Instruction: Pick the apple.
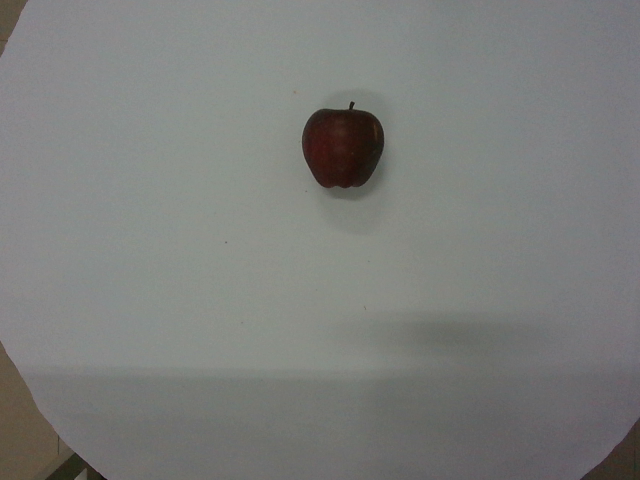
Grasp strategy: vertical